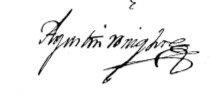
Signature of: agustín wright